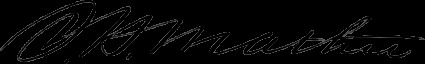
Signature of: samuel holmes mather